Identify and extract the amount in words, amount in numbers, payee name, cheque date, and bank name from the image.
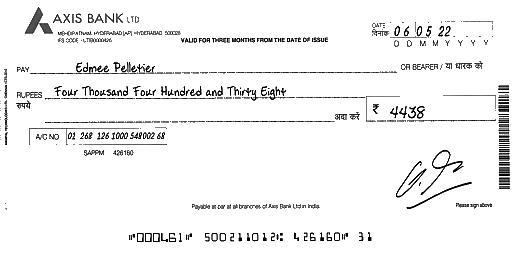
amt_in_words: Four Thousand Four Hundred and Thirty Eight
amt_in_figures: 4438
payee_name: Edmee Pelletier
bank_name: AXIS BANK
cheque_date: 06/05/22